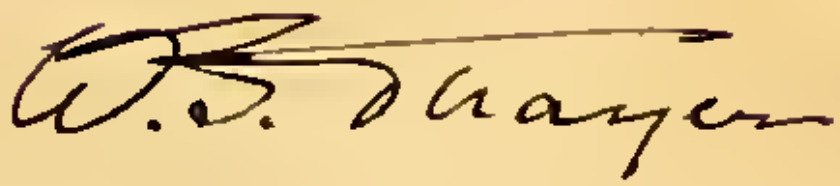
Signature of: william sydney thayer